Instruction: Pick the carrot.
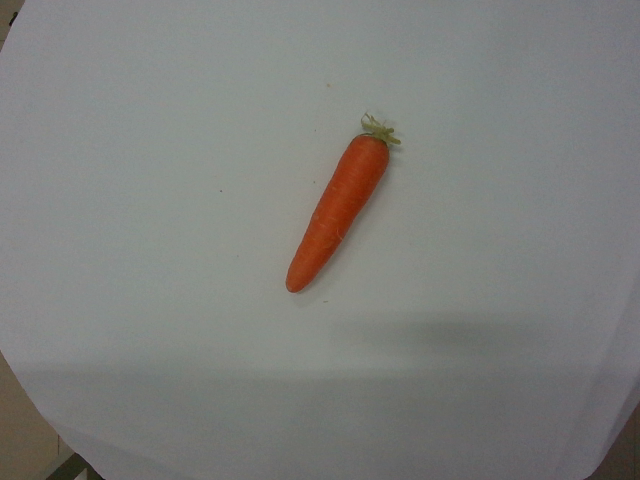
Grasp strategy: vertical